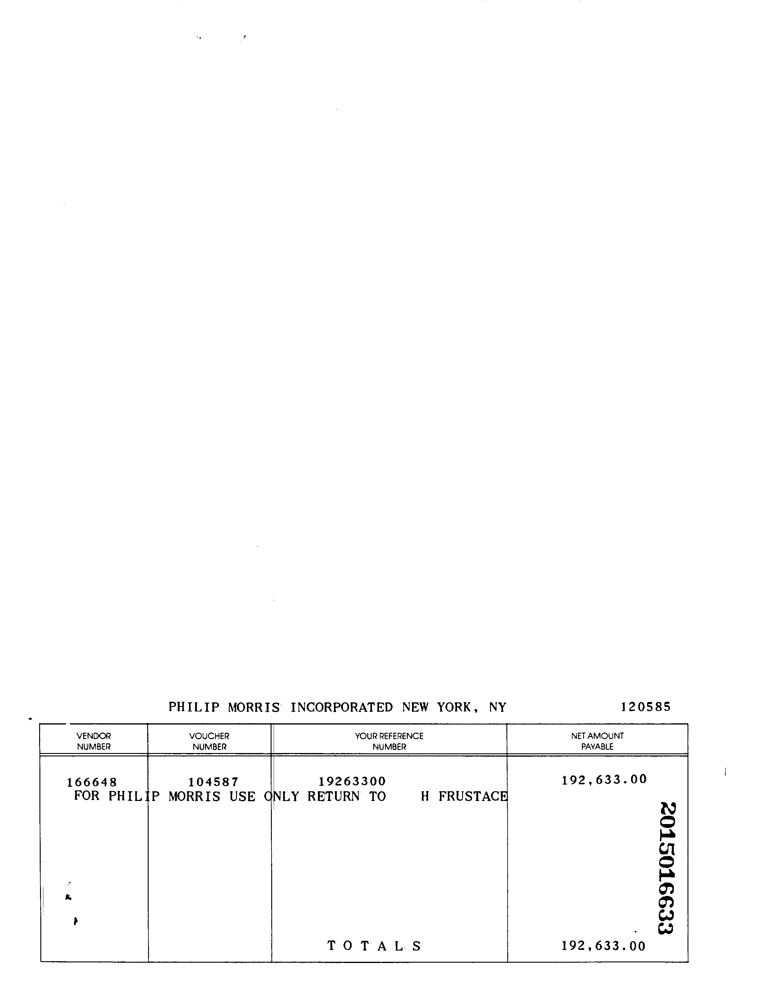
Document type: Invoice